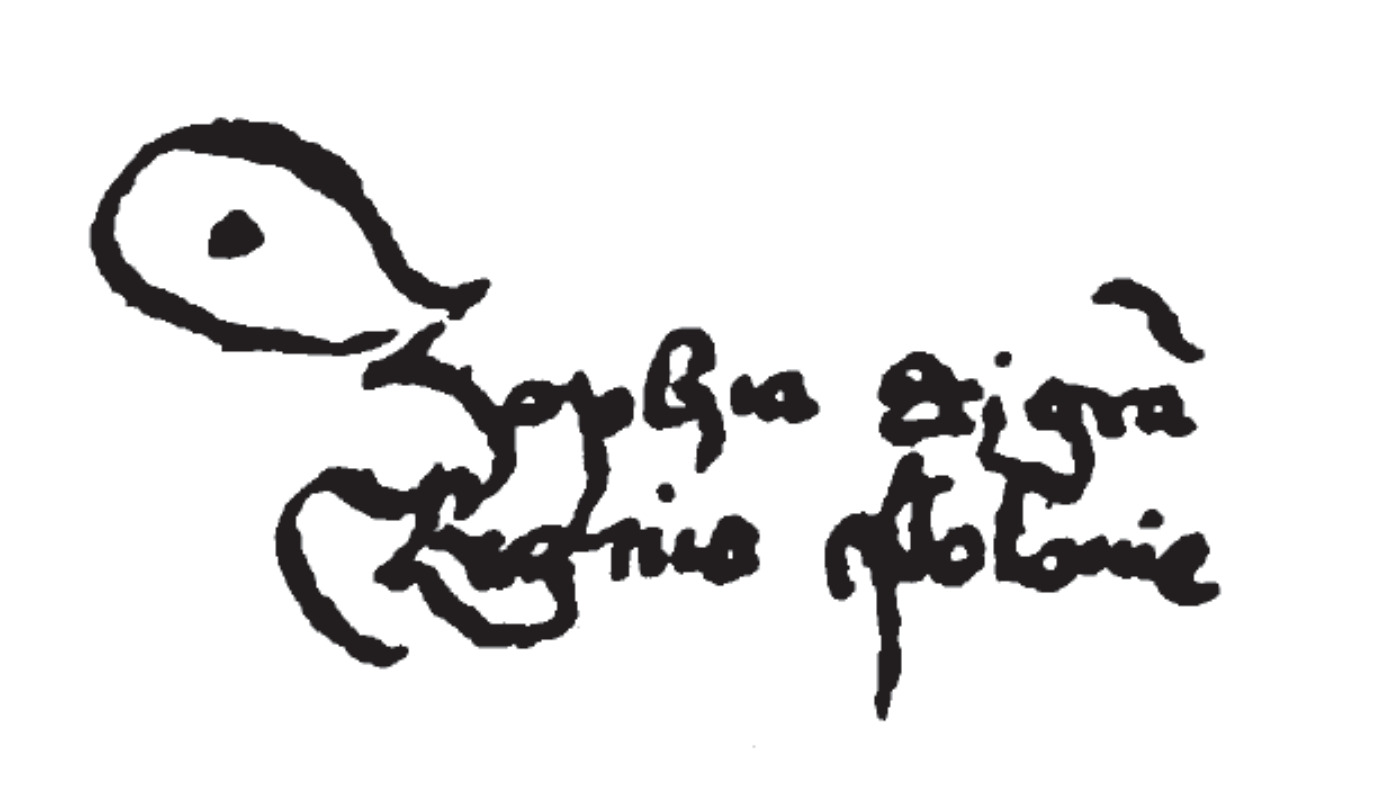
Signature of: sophia of halshany